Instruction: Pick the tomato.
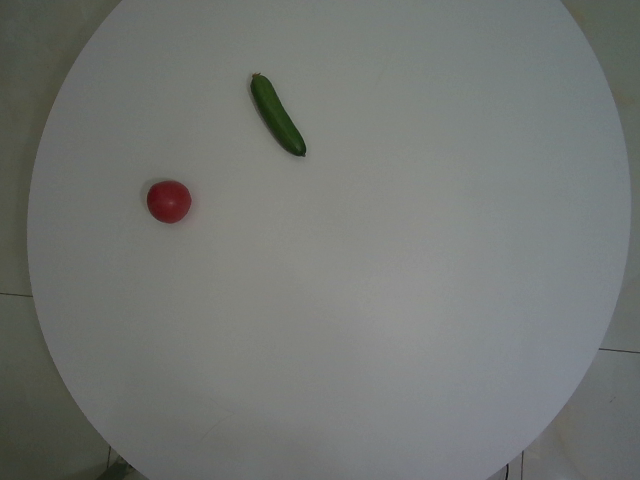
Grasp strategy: vertical